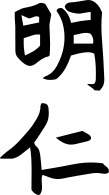
Signature of: akihito